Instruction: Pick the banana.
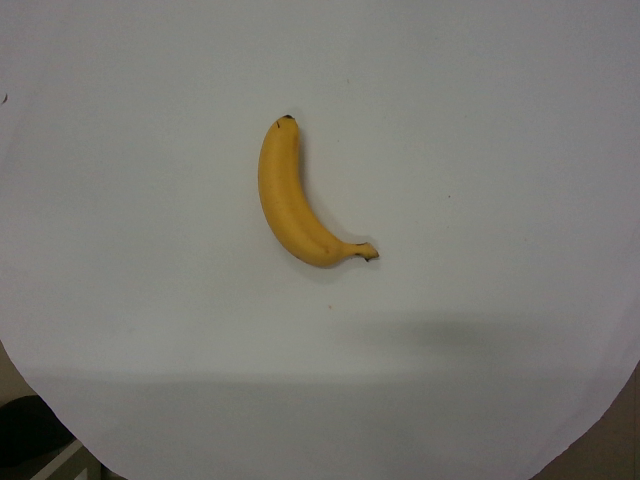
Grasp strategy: vertical